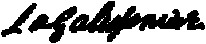
Signature of: roland michel barrin de la galissonière